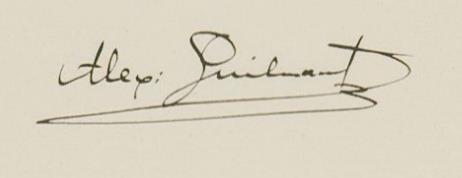
Signature of: alexandre guilmant